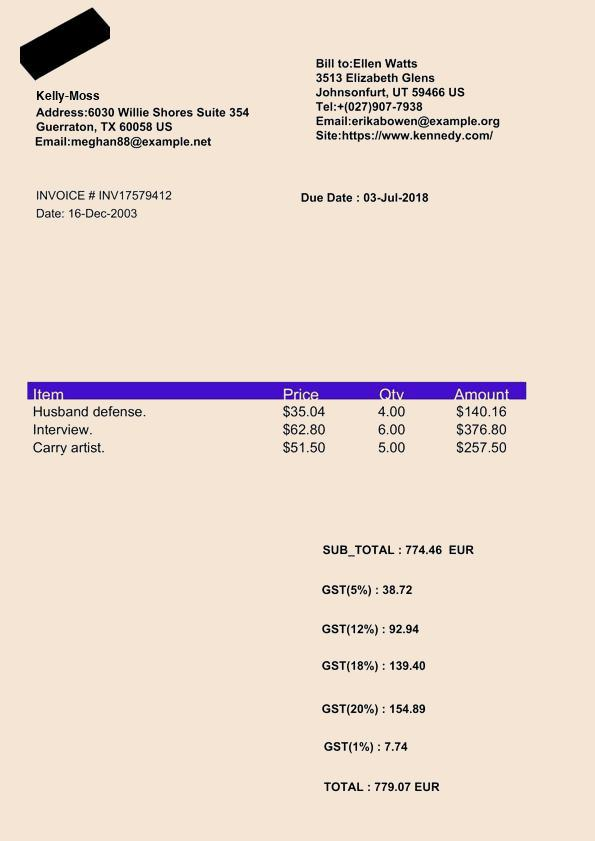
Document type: Invoice